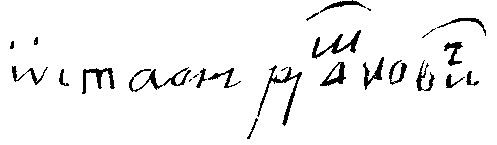
Signature of: ostap dashkevych